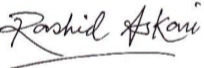
Signature of: rashid askari